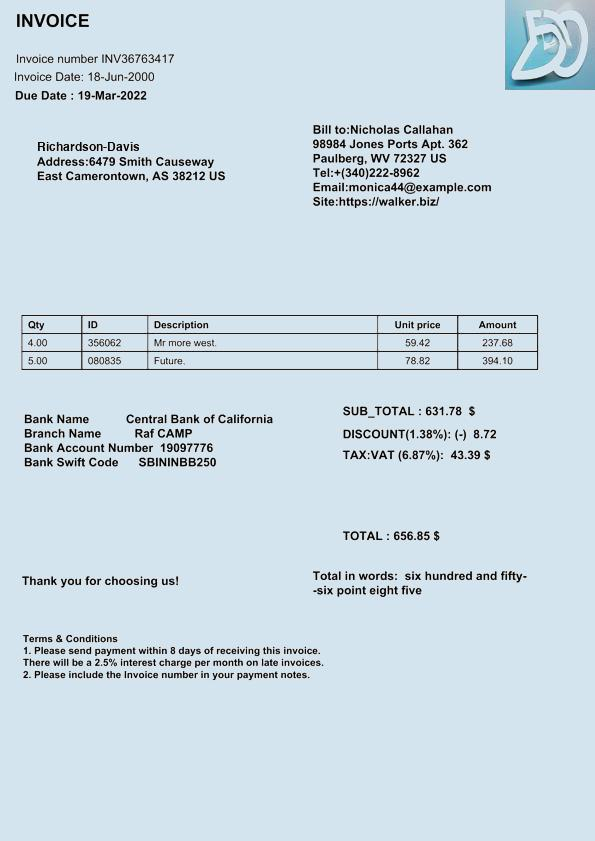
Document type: Invoice